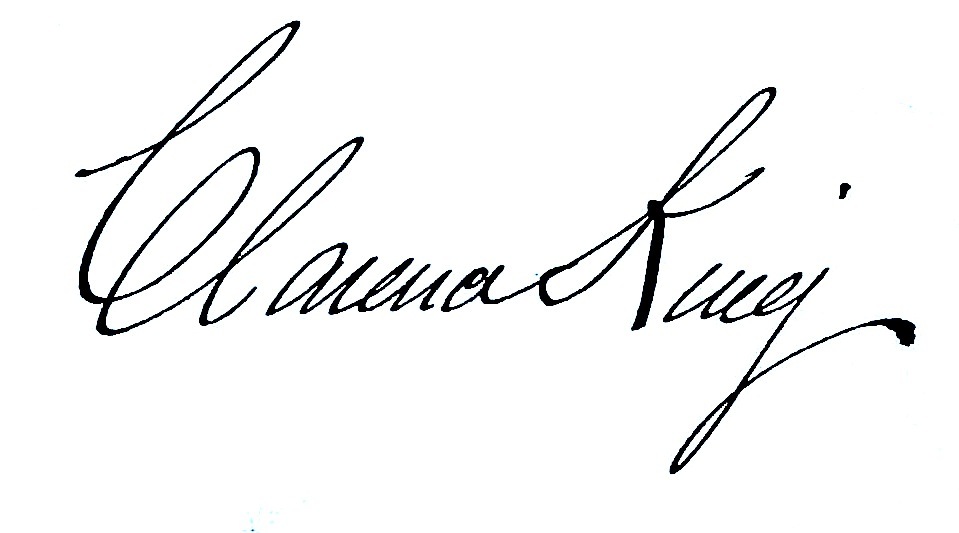
Signature of: clarence king